Question: What are the imaging findings?
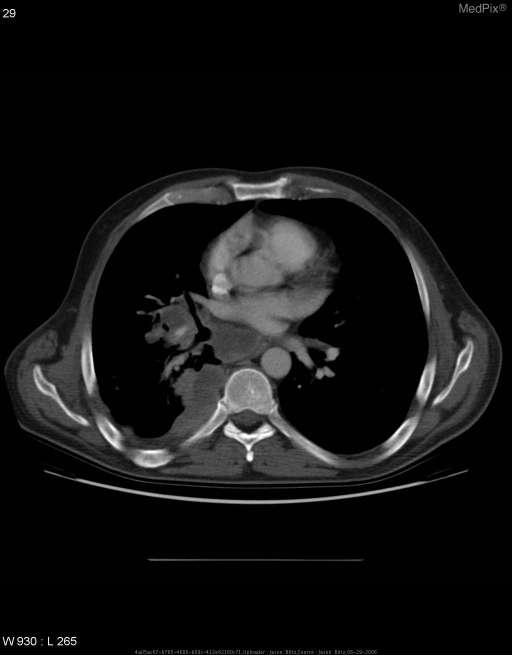
Answer: The imaging shows Chest and abdominal CT on 13 April 2006 revealed the following in comparison with an August 2004 chest and abdominal CT:
  •  Progression of right hilar adenopathy and enlargement of the pleural-based soft tissue mass along the posteromedial aspect of the right lower lobe.
  •  Pulmonary parenchyma demonstrates enlargement of multiple
right lower lobe pulmonary nodules.
  •   The pancreas, spleen, adrenal glands, and kidneys are normal.
  •   Soft tissue in the bilateral gluteal regions are normal.

Chest and abdomal CT on 16 August 2006 after 4 months of chemotherapy and radiation revealed the following in comparison with the 13 April 2006 study:
  •   Subcarinal lymphadenopathy is demonstrated and increased from previous study.
  •   Associated rib destruction is demonstrated.
  •   Associated endobronchial narrowing is demonstrated extending to the right lower lobe.
  •   No pulmonary nodules are seen in the left lung.
  •   Interval development of bilateral adrenal masses.
  •   Soft tissue masses are demonstrated within the mesentery.
  •   Interval development of right gluteal mass 16 August Chest CT demonstrating decreased right pulmonary arterial flow due to compression from cancerous tissue..